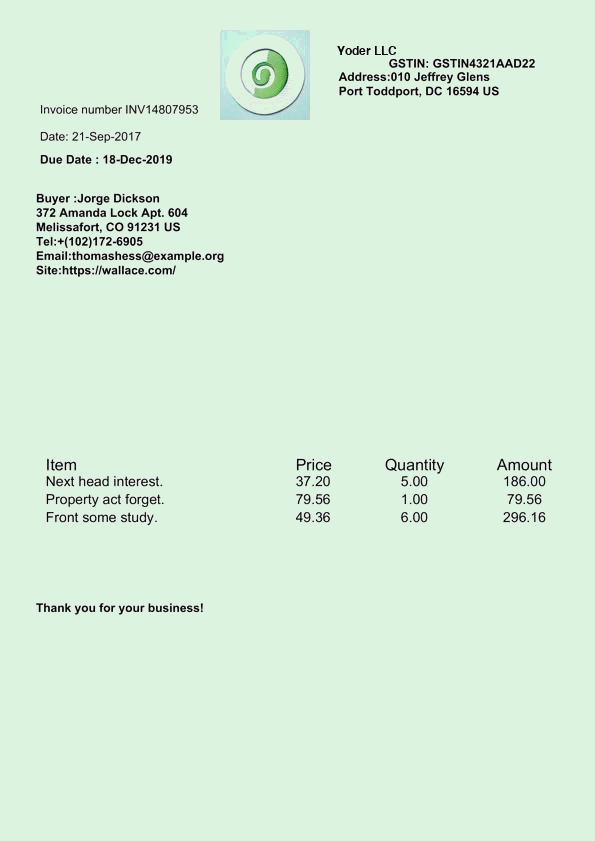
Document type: Invoice